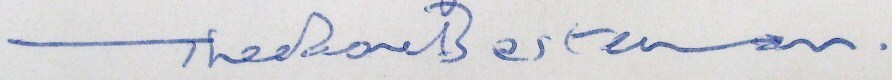
Signature of: theodore besterman